Question: What are the imaging findings?
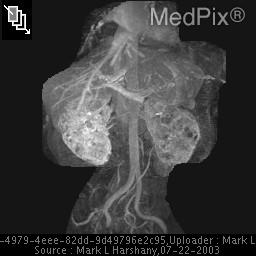
Answer: The imaging shows Multiple, bilateral, cystic lesions are present on non-contrast MR.  Cysts do not enhance with contrast on MR.  3D MRA demonstrates the distribution of cysts.  There are no cystic lesions in the surrounding tissues or organs. Multiple nonenhancing bilateral renal cysts..